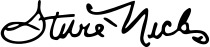
Signature of: stevie nicks